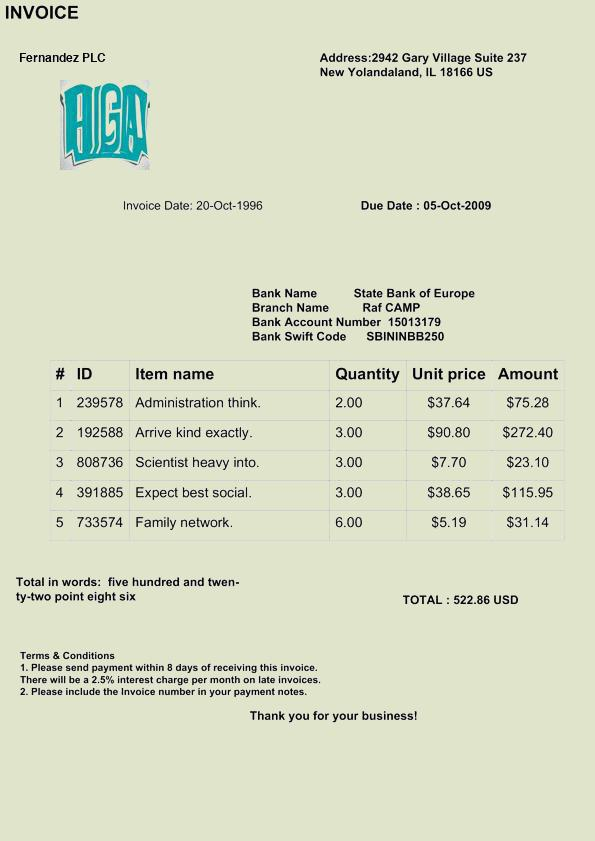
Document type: Invoice